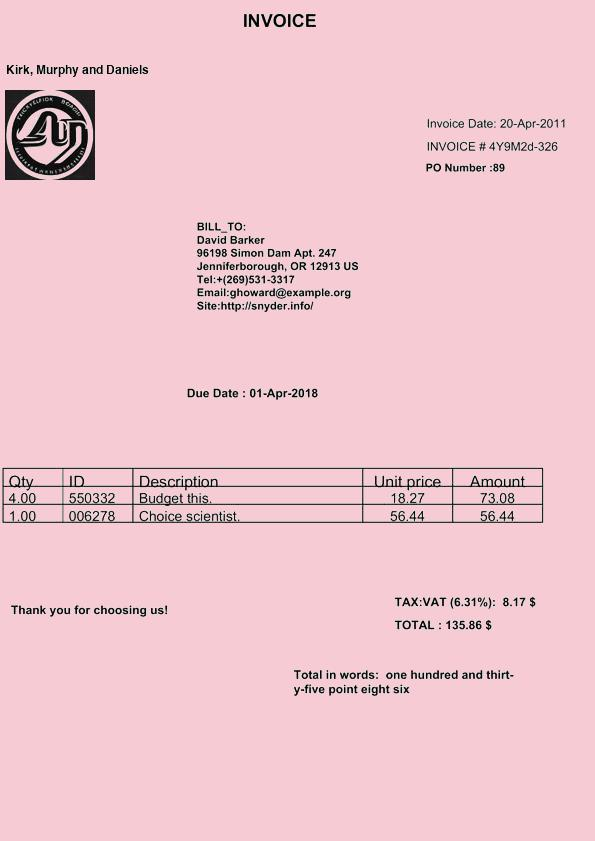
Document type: Invoice